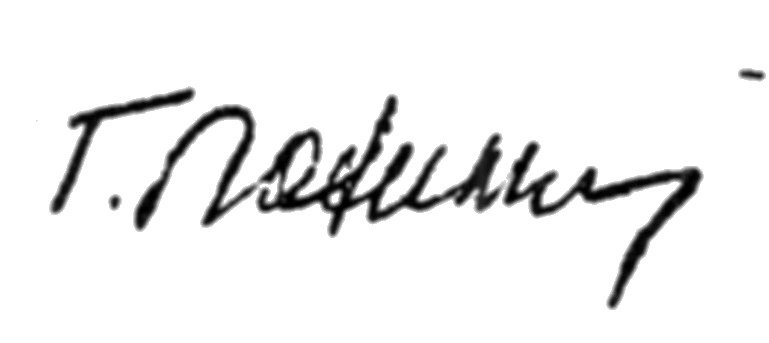
Signature of: gleb lozino lozinskiy